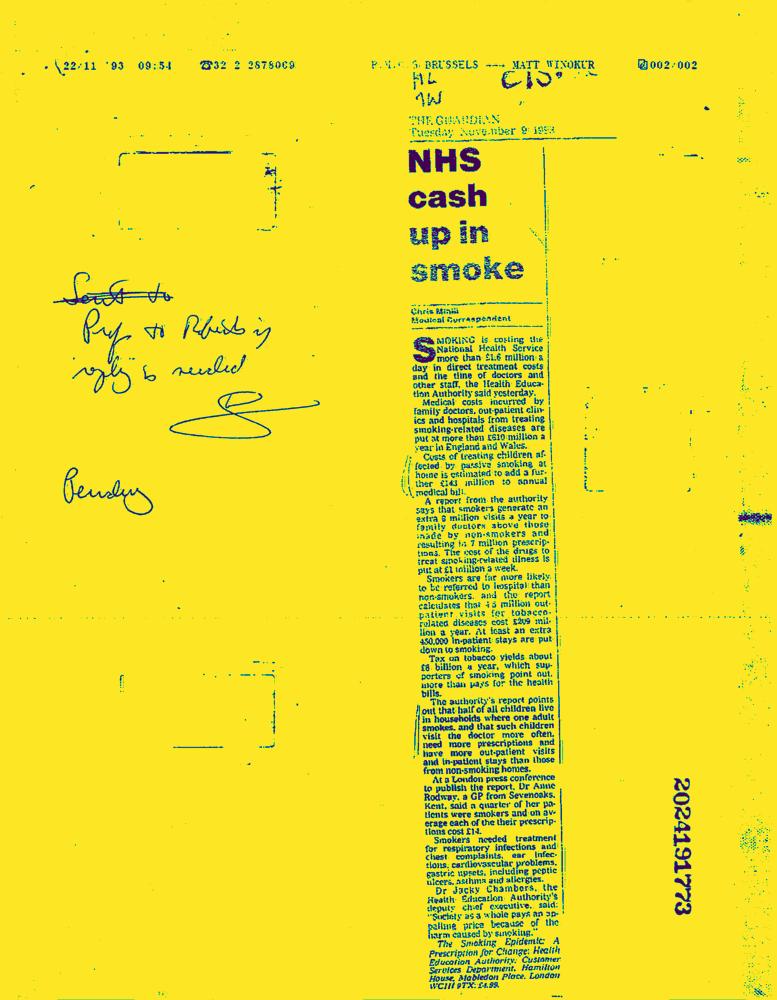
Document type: News-Article